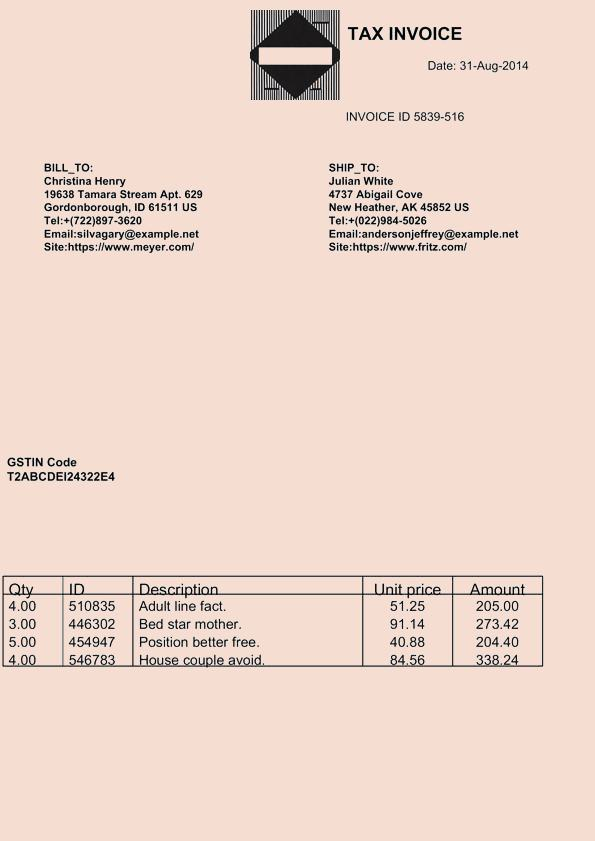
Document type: Invoice